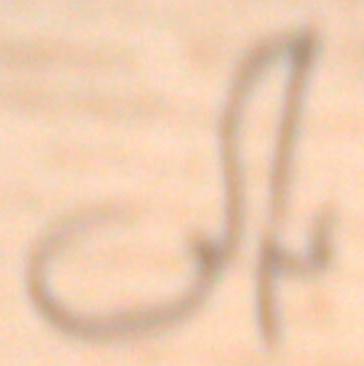
Signature of: abdul haq